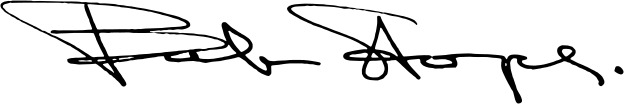
Signature of: bob hope